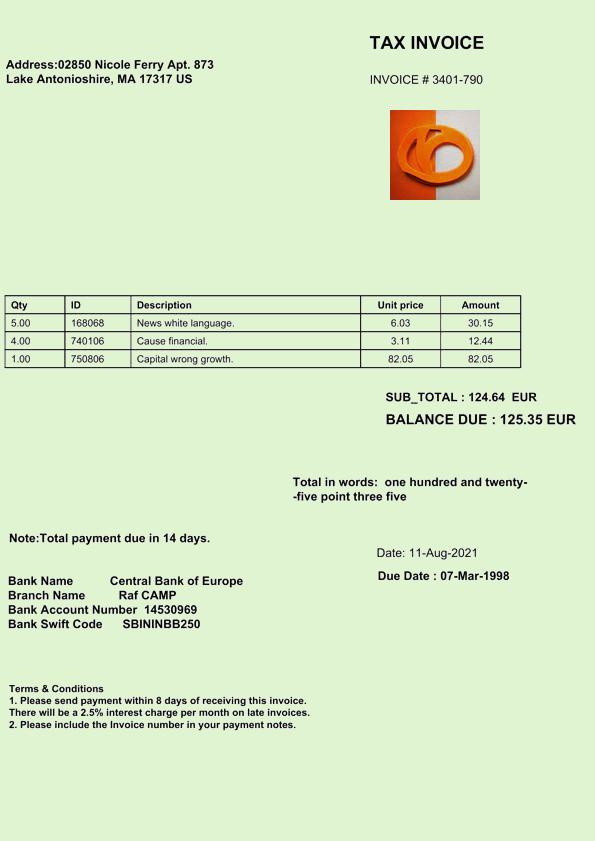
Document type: Invoice